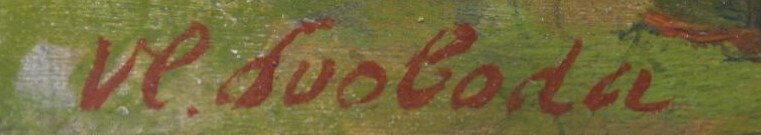
Signature of: vladimír svoboda